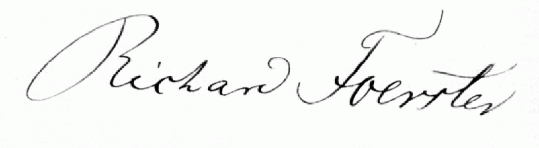
Signature of: richard foerster